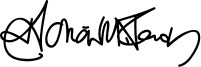
Signature of: adrian fenty